Question: What was observed in the imaging?
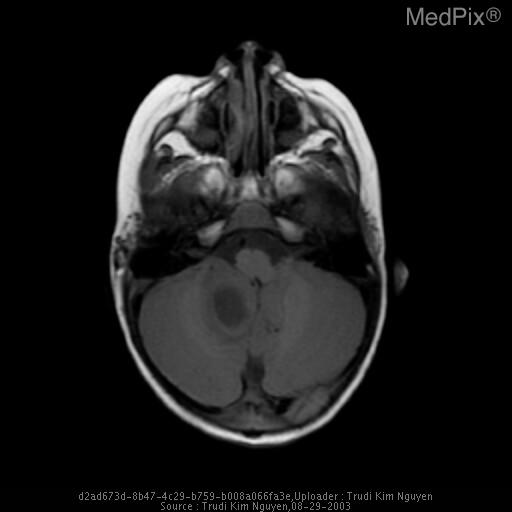
Answer: The imaging shows Contrast head CT is significant for a multiloculated cystic posterior fossa midline mass that is adjacent to the torcula with a portion extending into the occipital calvarium. This mass is low in density with HU measuring 17. There is rim enhancement with several internal septations. There is distortion of the 4th. ventricle with associated dilatation of the temporal horns.  Bone windows demonstrate smooth calvarial remodeling of the occiput with a small focal dehiscence within the bone that may represent a sinus tract. The overlying skin is unremarkable.

Brain MRI again demonstrates this intra- extraaxial posterior fossa mass with homogeneous increased T2 , decreased T1 signal. DWI demonstrates marked restricted diffusion which darkens on the ADC map suggesting an abscess, epidermoid,dermoid or other process with restricted diffusion. Mass effect with hydrocephalus is again demonstated. Findings are consistent with a multiloculated intra and extraaxial posterior fossa mass most consistent with cerebritis/abscess. Given the bony remodeling and midline location, findings are most consistent with a congenital process such as dermoid which has become secondarily infected. Multiloculated intra- and extra-axial posterior fossa mass.